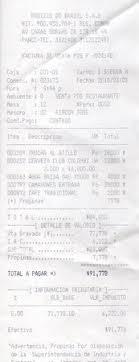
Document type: Invoice